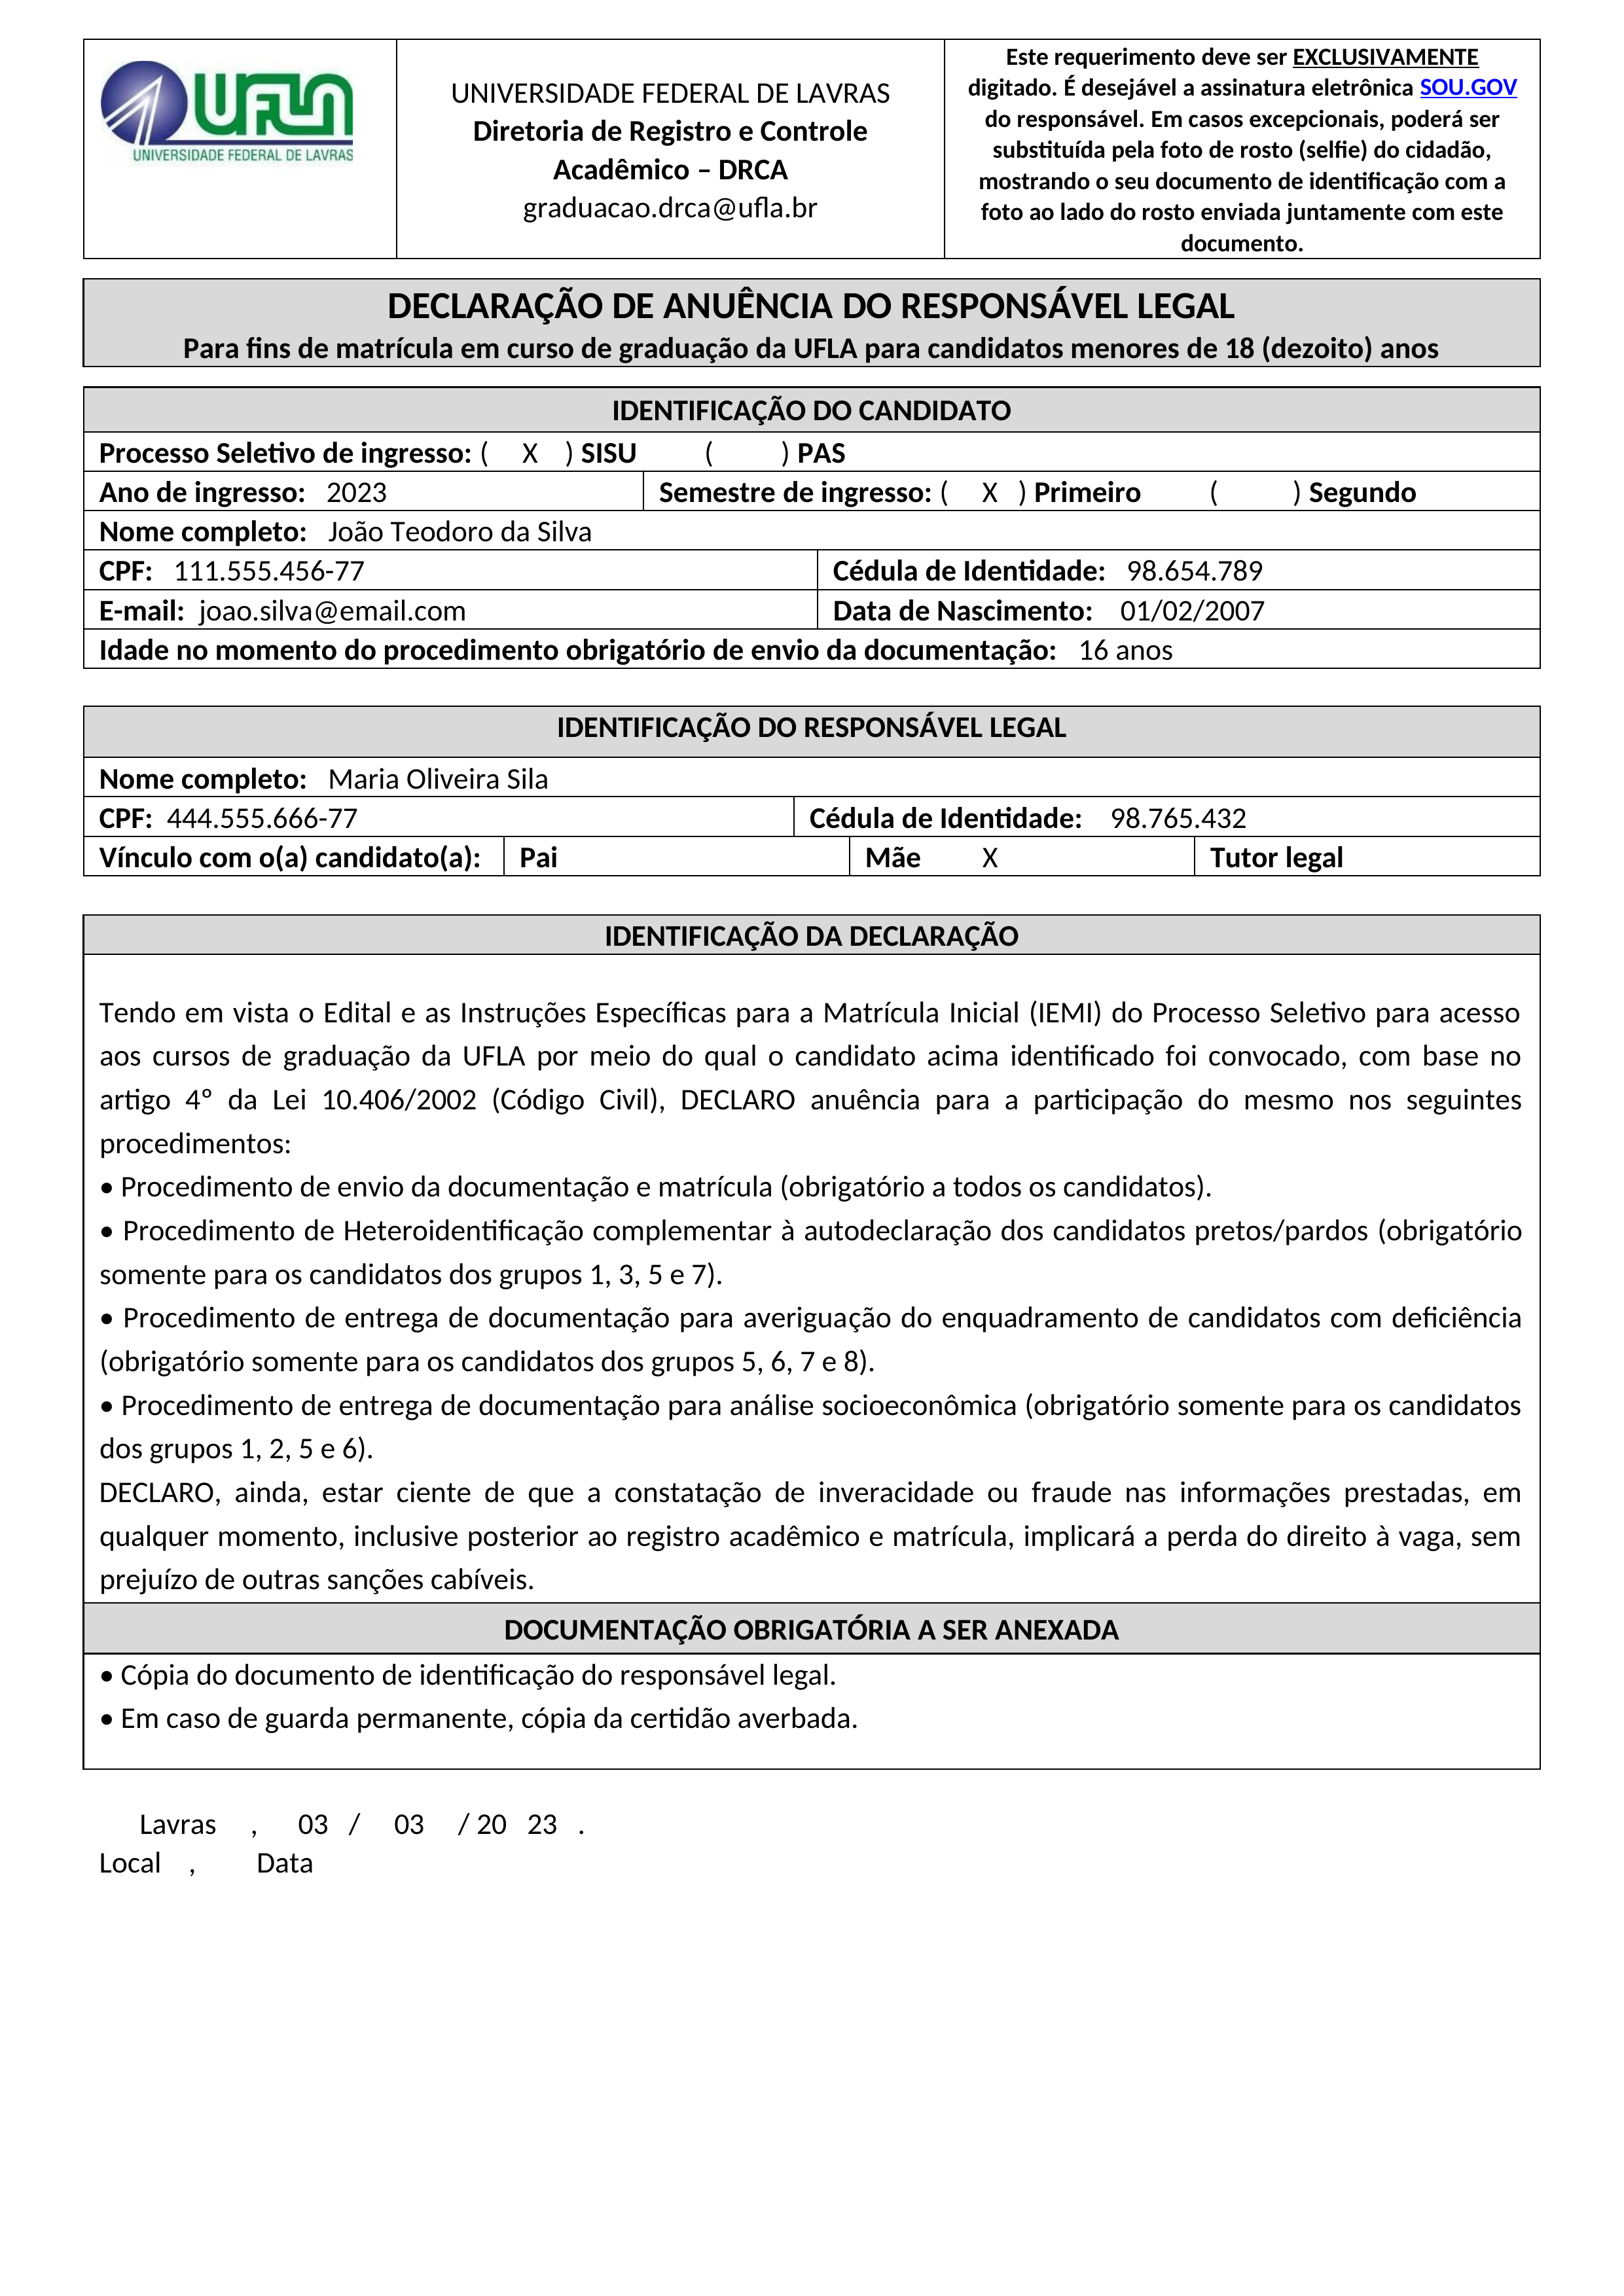
Este requerimento deve ser EXCLUSIVAMENTE digitado. É desejável a assinatura eletrônica SOU.GOV do responsável. Em casos excepcionais, poderá ser substituída pela foto de rosto (selfie) do cidadão, mostrando o seu documento de identificação com a foto ao lado do rosto enviada juntamente com este documento.
UFLA
UNIVERSIDADE FEDERAL DE LAVRAS
Diretoria de Registro e Controle Acadêmico - DRCA
UNIVERSIDADE FEDERAL DE LAVRAS
graduacao.drca@ufla.br
DECLARAÇÃO DE ANUÊNCIA DO RESPONSÁVEL LEGAL
Para fins de matrícula em curso de graduação da UFLA para candidatos menores de 18 (dezoito) anos
IDENTIFICAÇÃO DO CANDIDATO
Processo Seletivo de ingresso:
() PAS
SISU
(X)
Ano de ingresso:
2023
Semestre de ingresso:
() Segundo
Primeiro
(X)
Nome completo:
João Teodoro da Silva
Cédula de Identidade:
98.654.789
CPF:
111.555.456-77
E-mail:
joao.silva@email.com
Data de Nascimento:
01/02/2007
Idade no momento do procedimento obrigatório de envio da documentação:
16 anos
IDENTIFICAÇÃO DO RESPONSÁVEL LEGAL
Nome completo:
Maria Oliveira Sila
Cédula de Identidade:
98.765.432
CPF:
444.555.666-77
Vínculo com o(a) candidato(a):
Pai
Tutor legal
Mãe
X
IDENTIFICAÇÃO DA DECLARAÇÃO
Tendo em vista o Edital e as Instruções Específicas para a Matrícula Inicial (IEMI) do Processo Seletivo para acesso aos cursos de graduação da UFLA por meio do qual o candidato acima identificado foi convocado, com base no artigo 4º da Lei 10.406/2002 (Código Civil), DECLARO anuência para a participação do mesmo nos seguintes procedimentos: e Procedimento de envio da documentação e matrícula (obrigatório a todos os candidatos). e Procedimento de Heteroidentificação complementar à autodeclaração dos candidatos pretos/pardos (obrigatório somente para os candidatos dos grupos 1,3,5e 7). e Procedimento de entrega de documentação para averiguação do enquadramento de candidatos com deficiência (obrigatório somente para os candidatos dos grupos 5, 6, 7 e 8). e Procedimento de entrega de documentação para análise socioeconômica (obrigatório somente para os candidatos dos grupos 1,2,5e 6). DECLARO, ainda, estar ciente de que a constatação de inveracidade ou fraude nas informações prestadas, em qualquer momento, inclusive posterior ao registro acadêmico e matrícula, implicará a perda do direito à vaga, sem prejuízo de outras sanções cabíveis.
DOCUMENTAÇÃO OBRIGATÓRIA A SER ANEXADA
Cópia do documento de identificação do responsável legal.
Em caso de guarda permanente, cópia da certidão averbada.
Local ,
Lavras,
Data
03/03/2023.